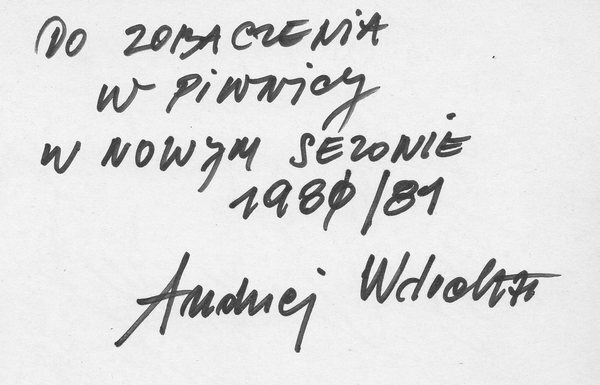
Signature of: andrzej warchał